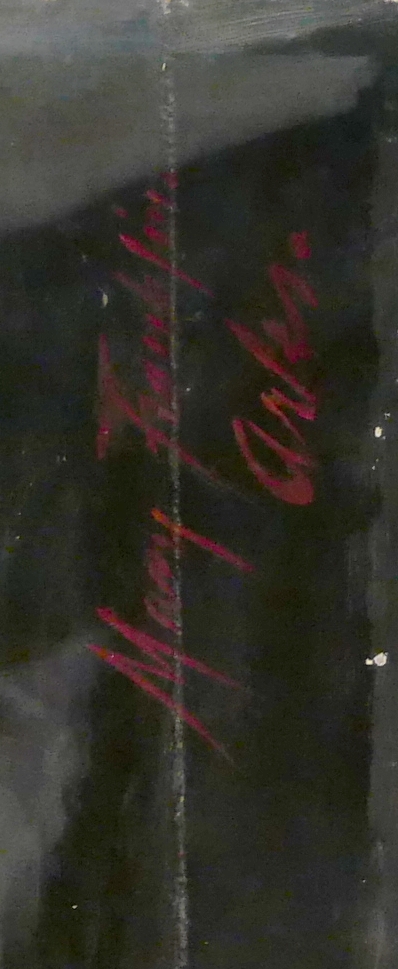
Signature of: mary franklin